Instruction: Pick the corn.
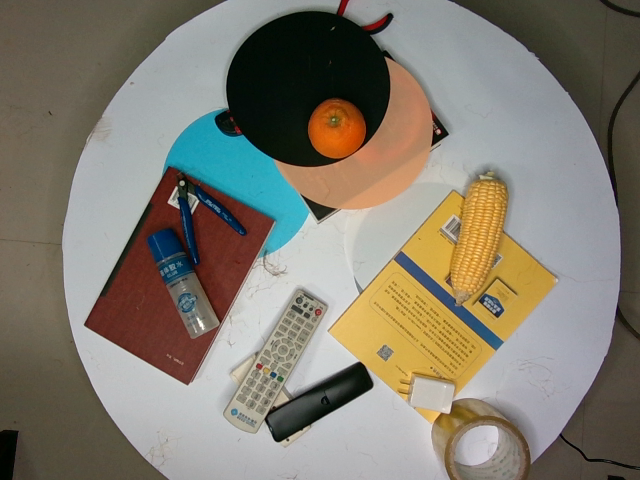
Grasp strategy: vertical